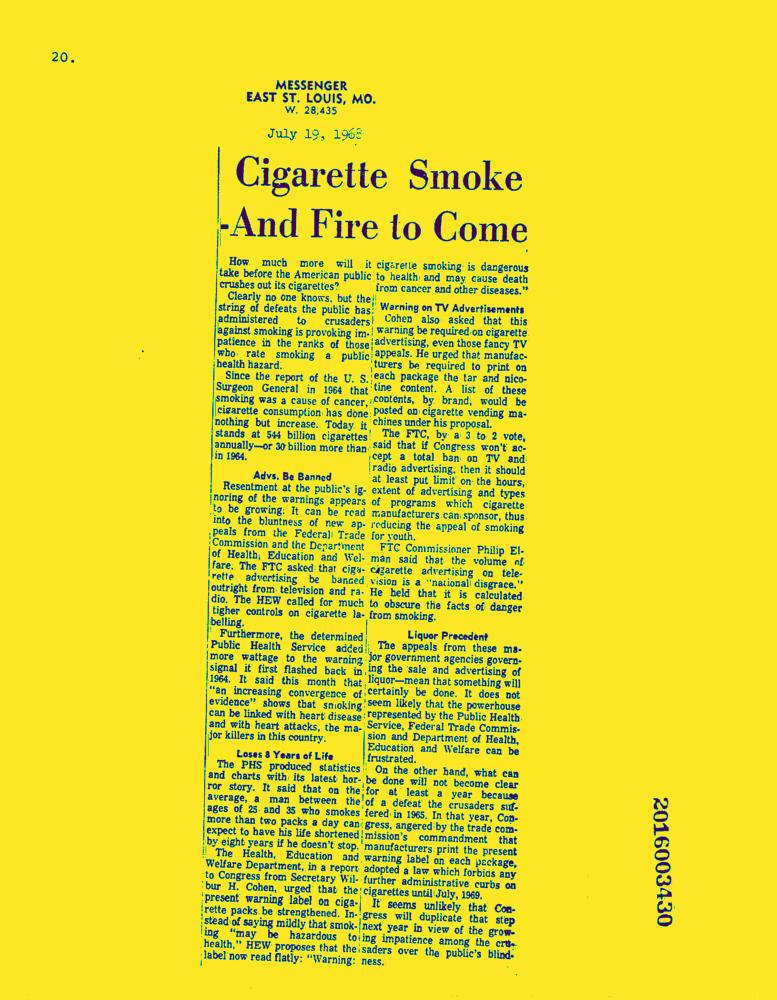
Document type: News-Article